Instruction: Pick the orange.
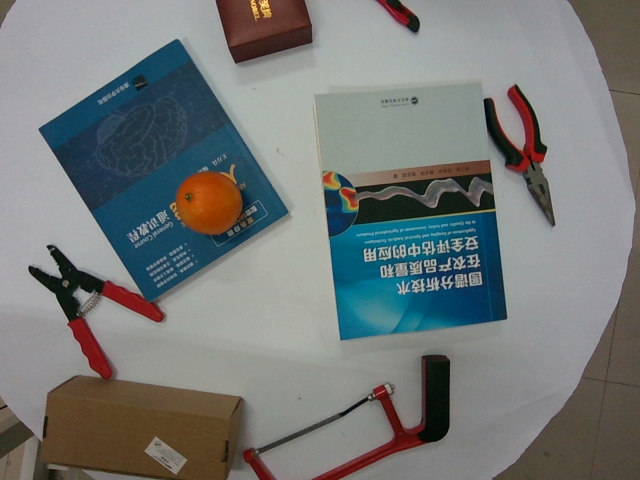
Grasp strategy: vertical